Question: What could the diagnosis suggest?
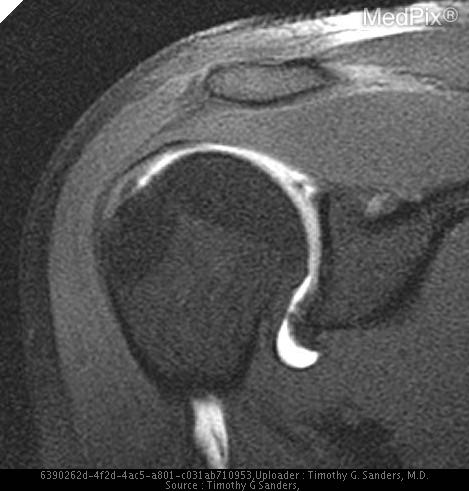
Answer: The possible diagnosis includes SLAP lesion
Sublabral foramen
Sublabral recess.